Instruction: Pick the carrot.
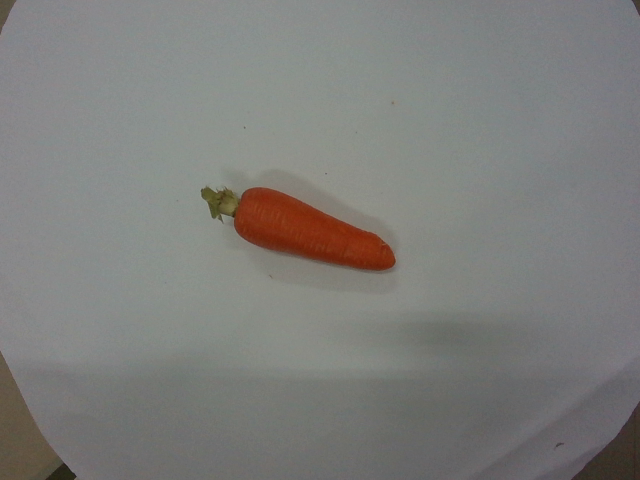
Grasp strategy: vertical